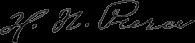
Signature of: henry niles pierce